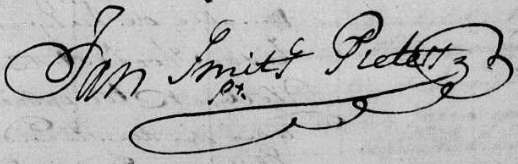
Signature of: jan pieterszoon smits